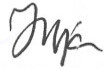
Signature of: joanna pijanowska